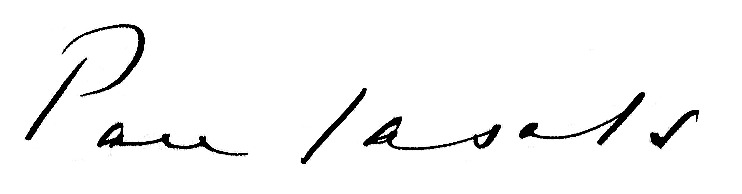
Signature of: pau casals